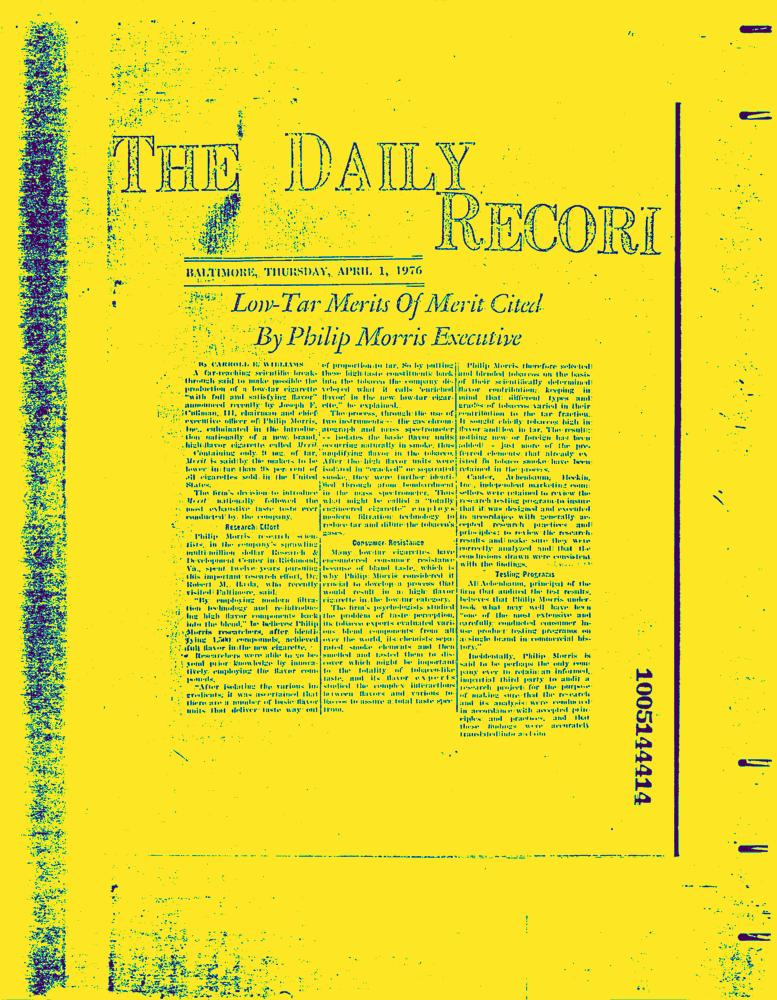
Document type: News-Article